Question: How does the patient history play a role?
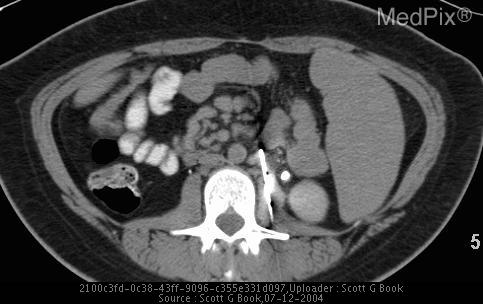
Answer: The patient's history of 34 year old female presents to the emergency room with abdominal pain. is key in understanding the case.